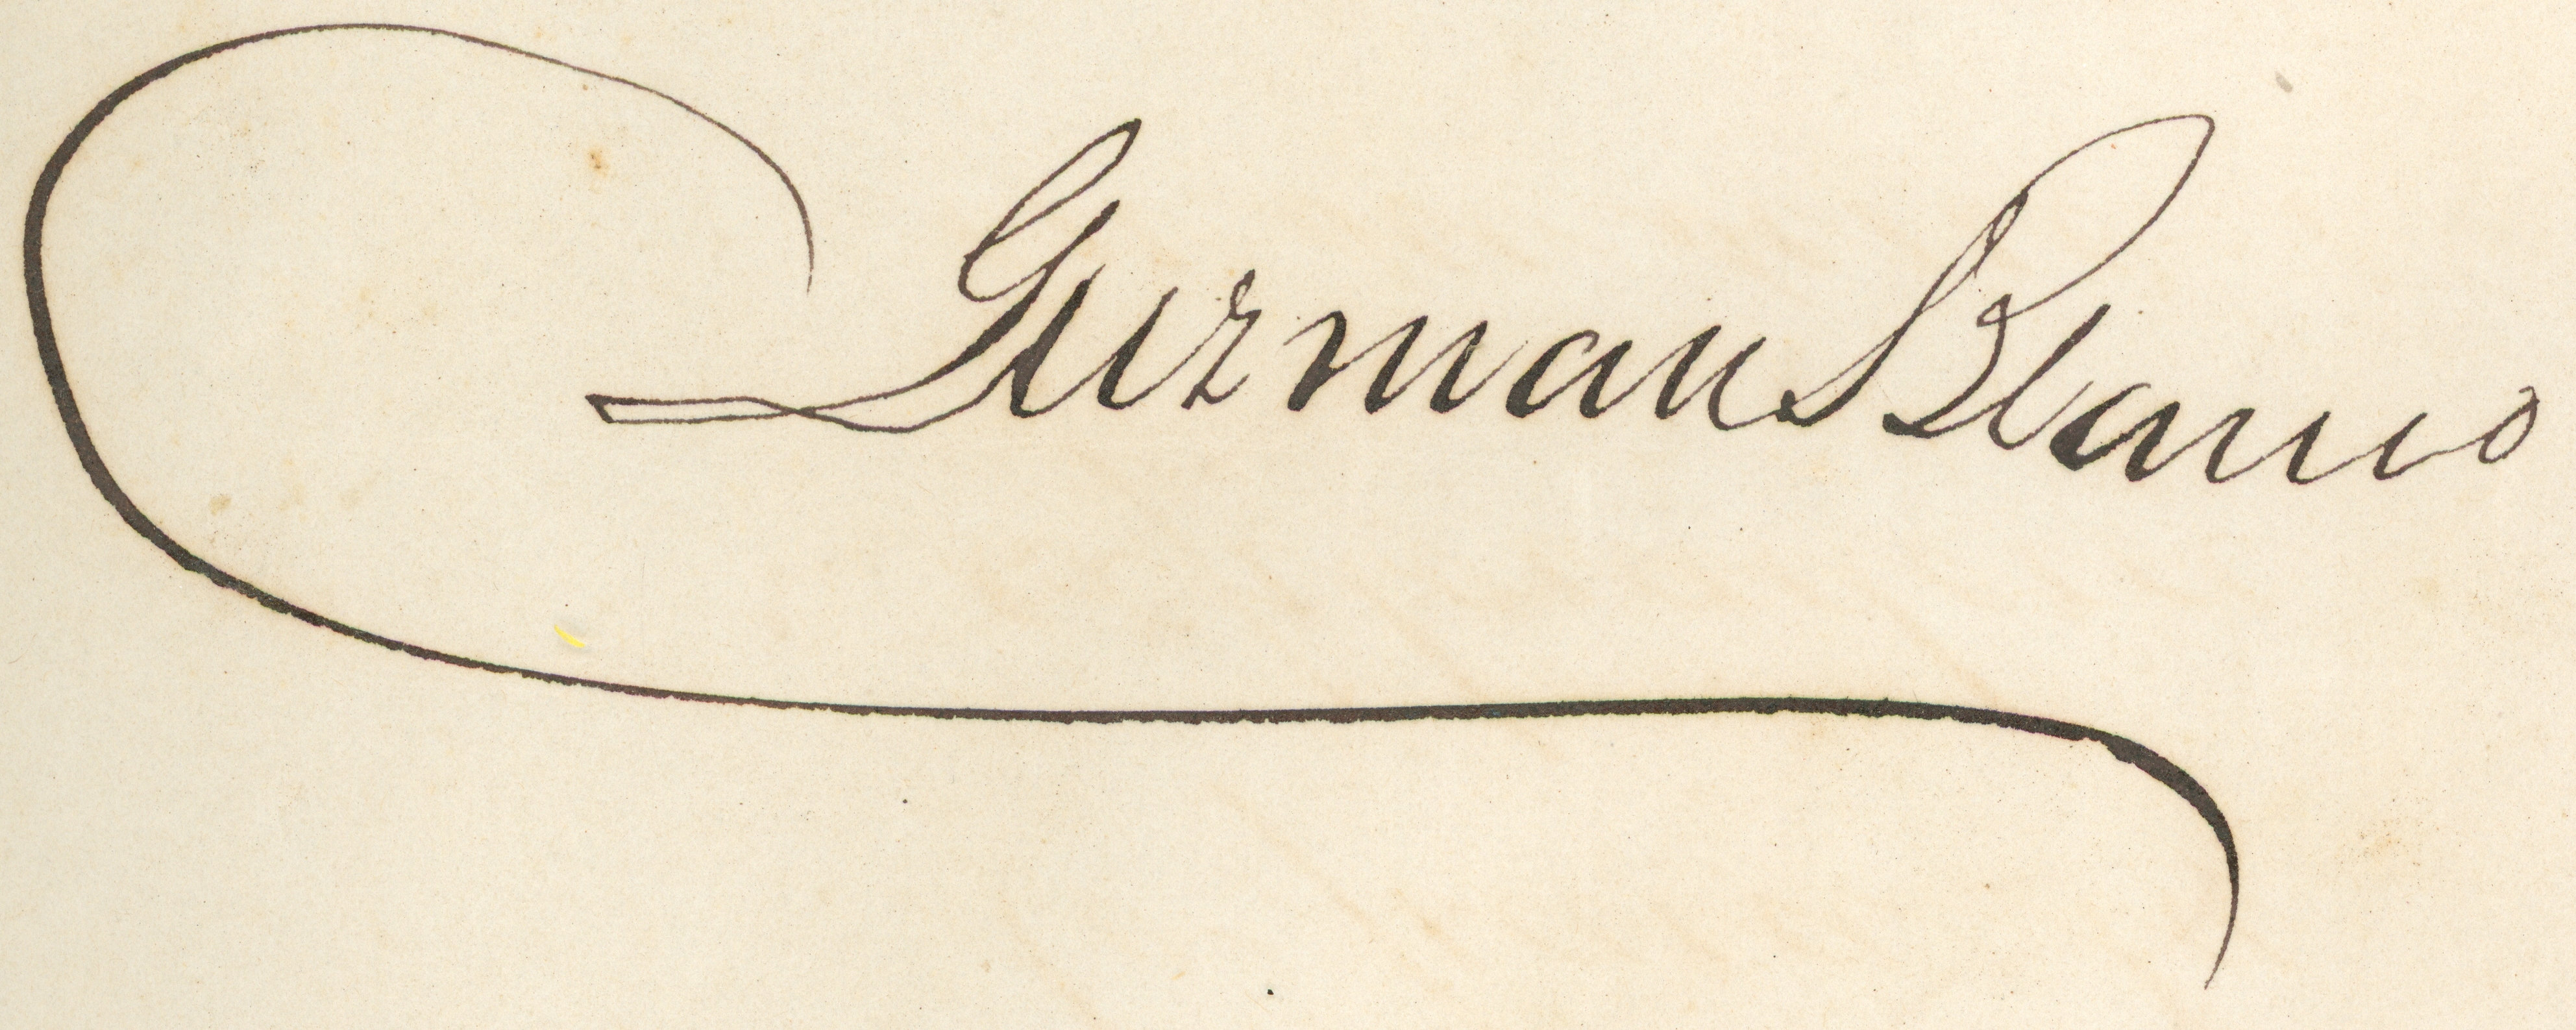
Signature of: antonio josé leocadio ramón de la trinidad y maría guzmán blanco